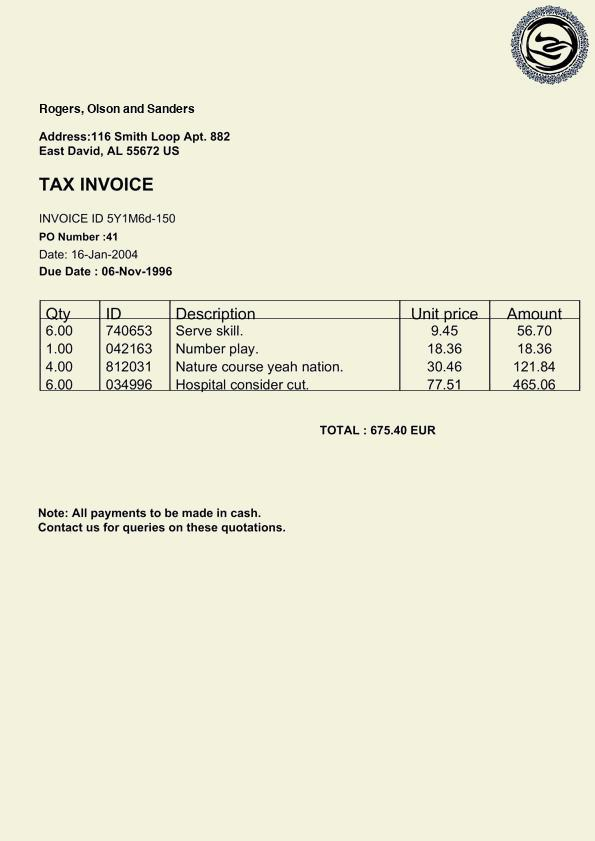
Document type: Invoice